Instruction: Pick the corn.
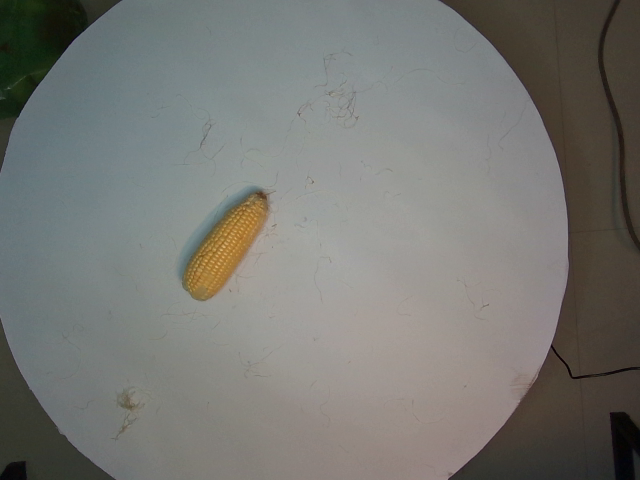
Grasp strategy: vertical